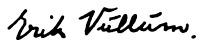
Signature of: erik vullum